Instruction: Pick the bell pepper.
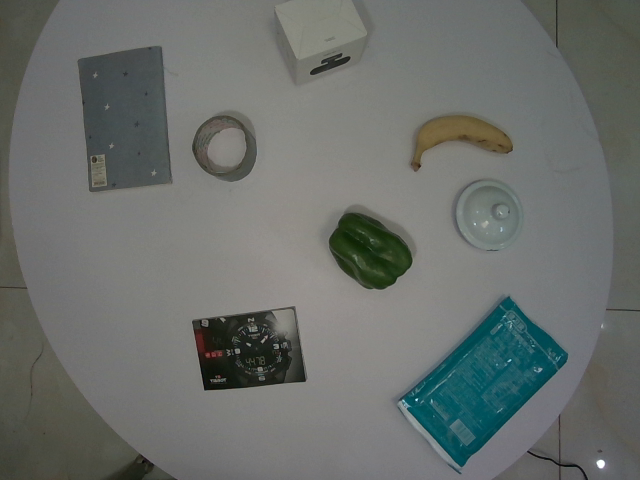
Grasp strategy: vertical